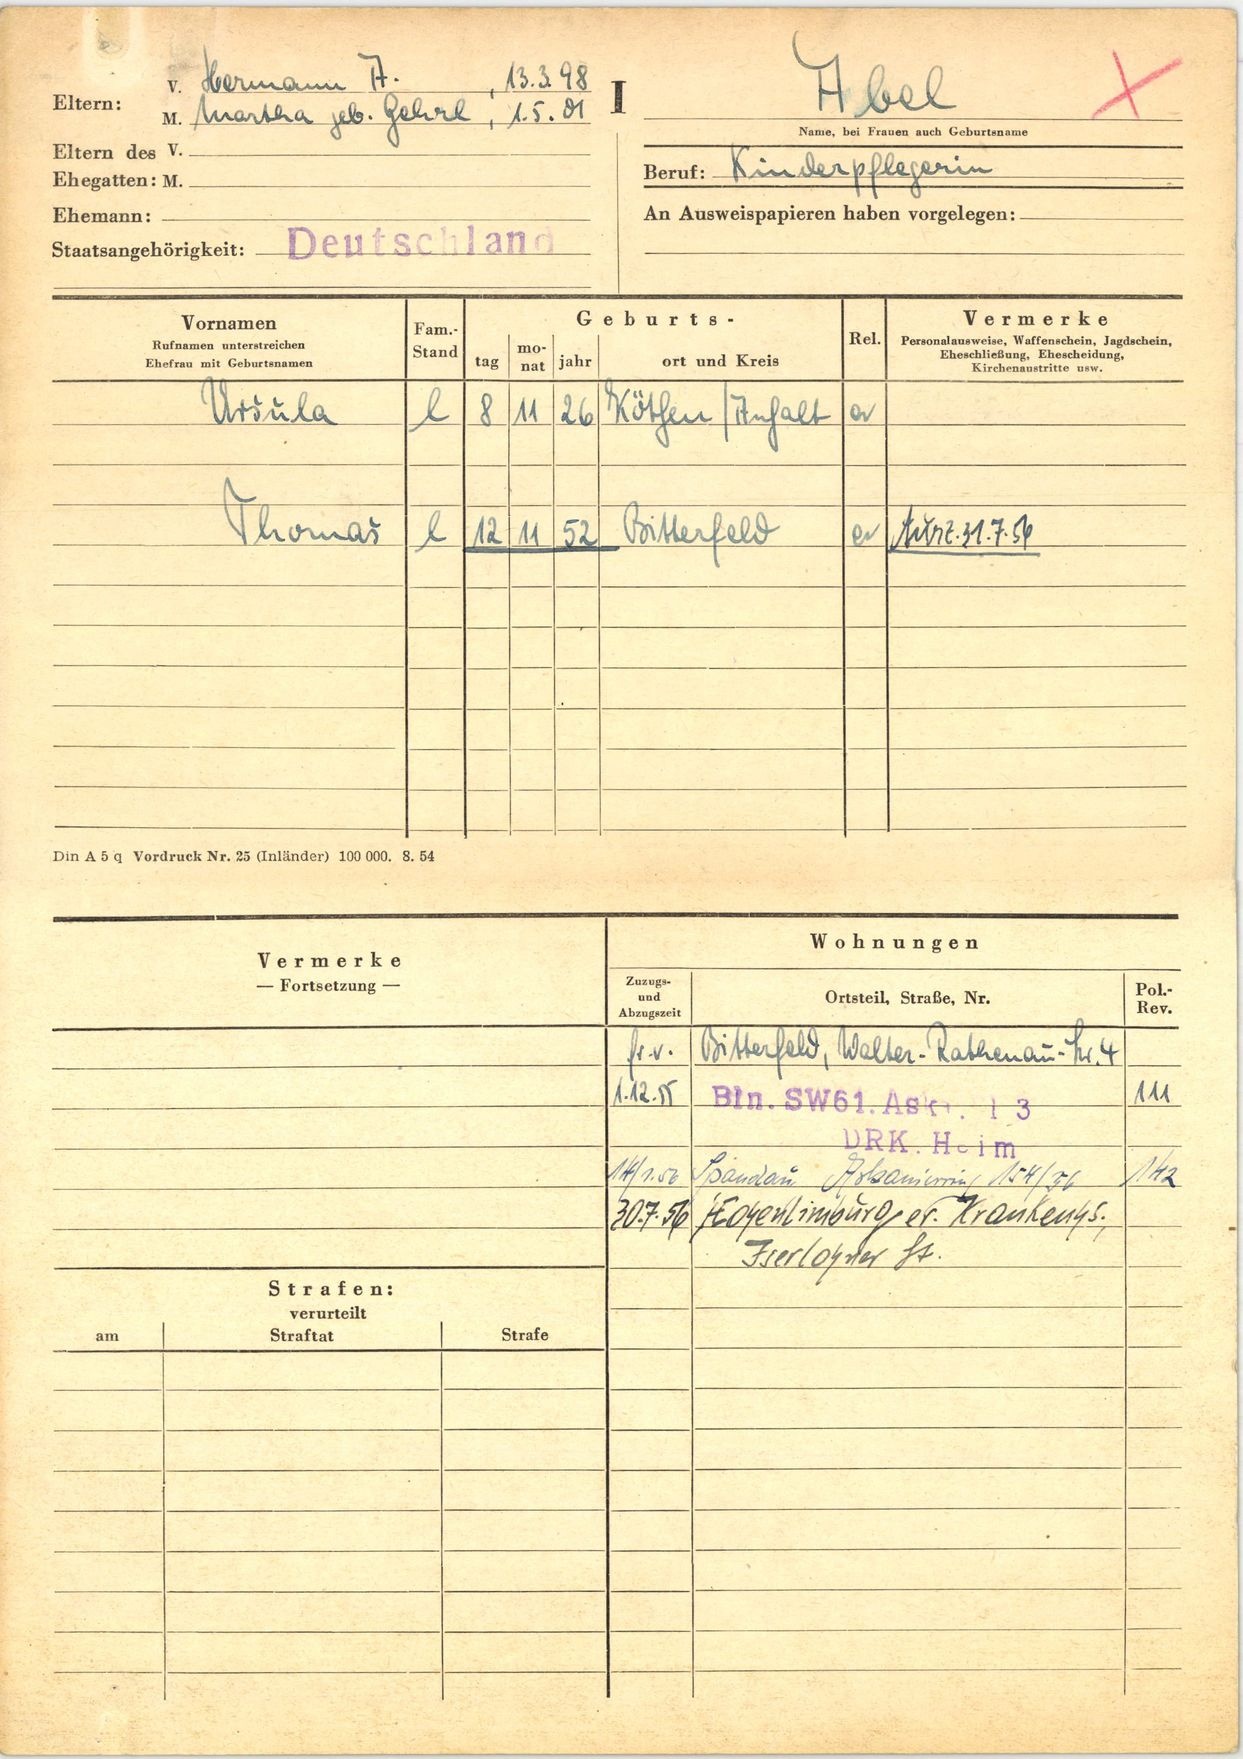
Abel